Question: What is the suspected problem?
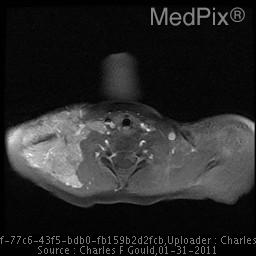
Answer: The findings suggest Lobulated, intensely enhancing mass lesion with high flow intralesional vessels.. Axial post-gadolinium SPGR T1 fat-suppressed image demonstrates robust homogeneous enhancement.. The patient might have a history of 15 month old baby girl with enlarging right supraclavicular / shoulder mass..